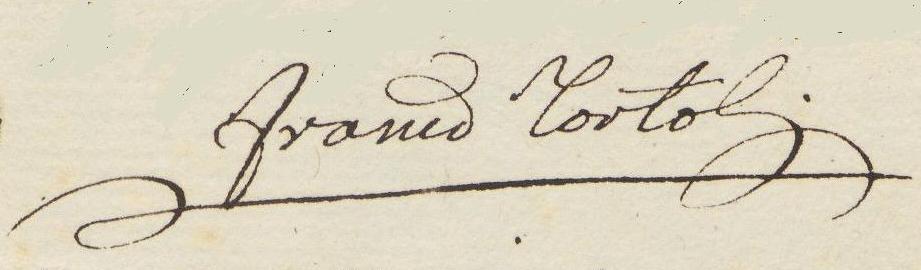
Signature of: francesco tortoli